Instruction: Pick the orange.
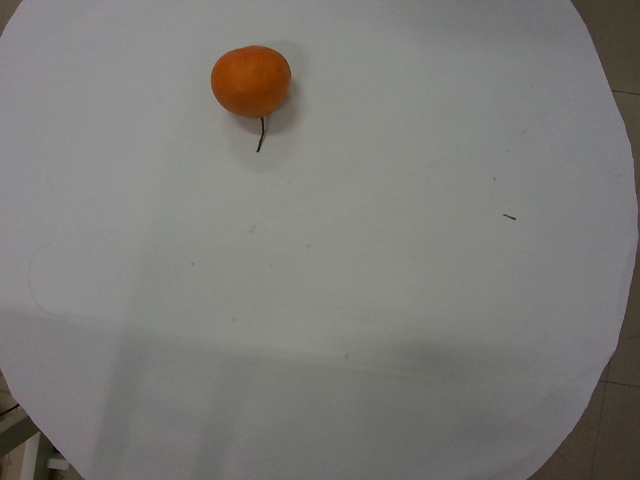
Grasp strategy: vertical